Question: What jurisdiction, city, or county is the document associated with?
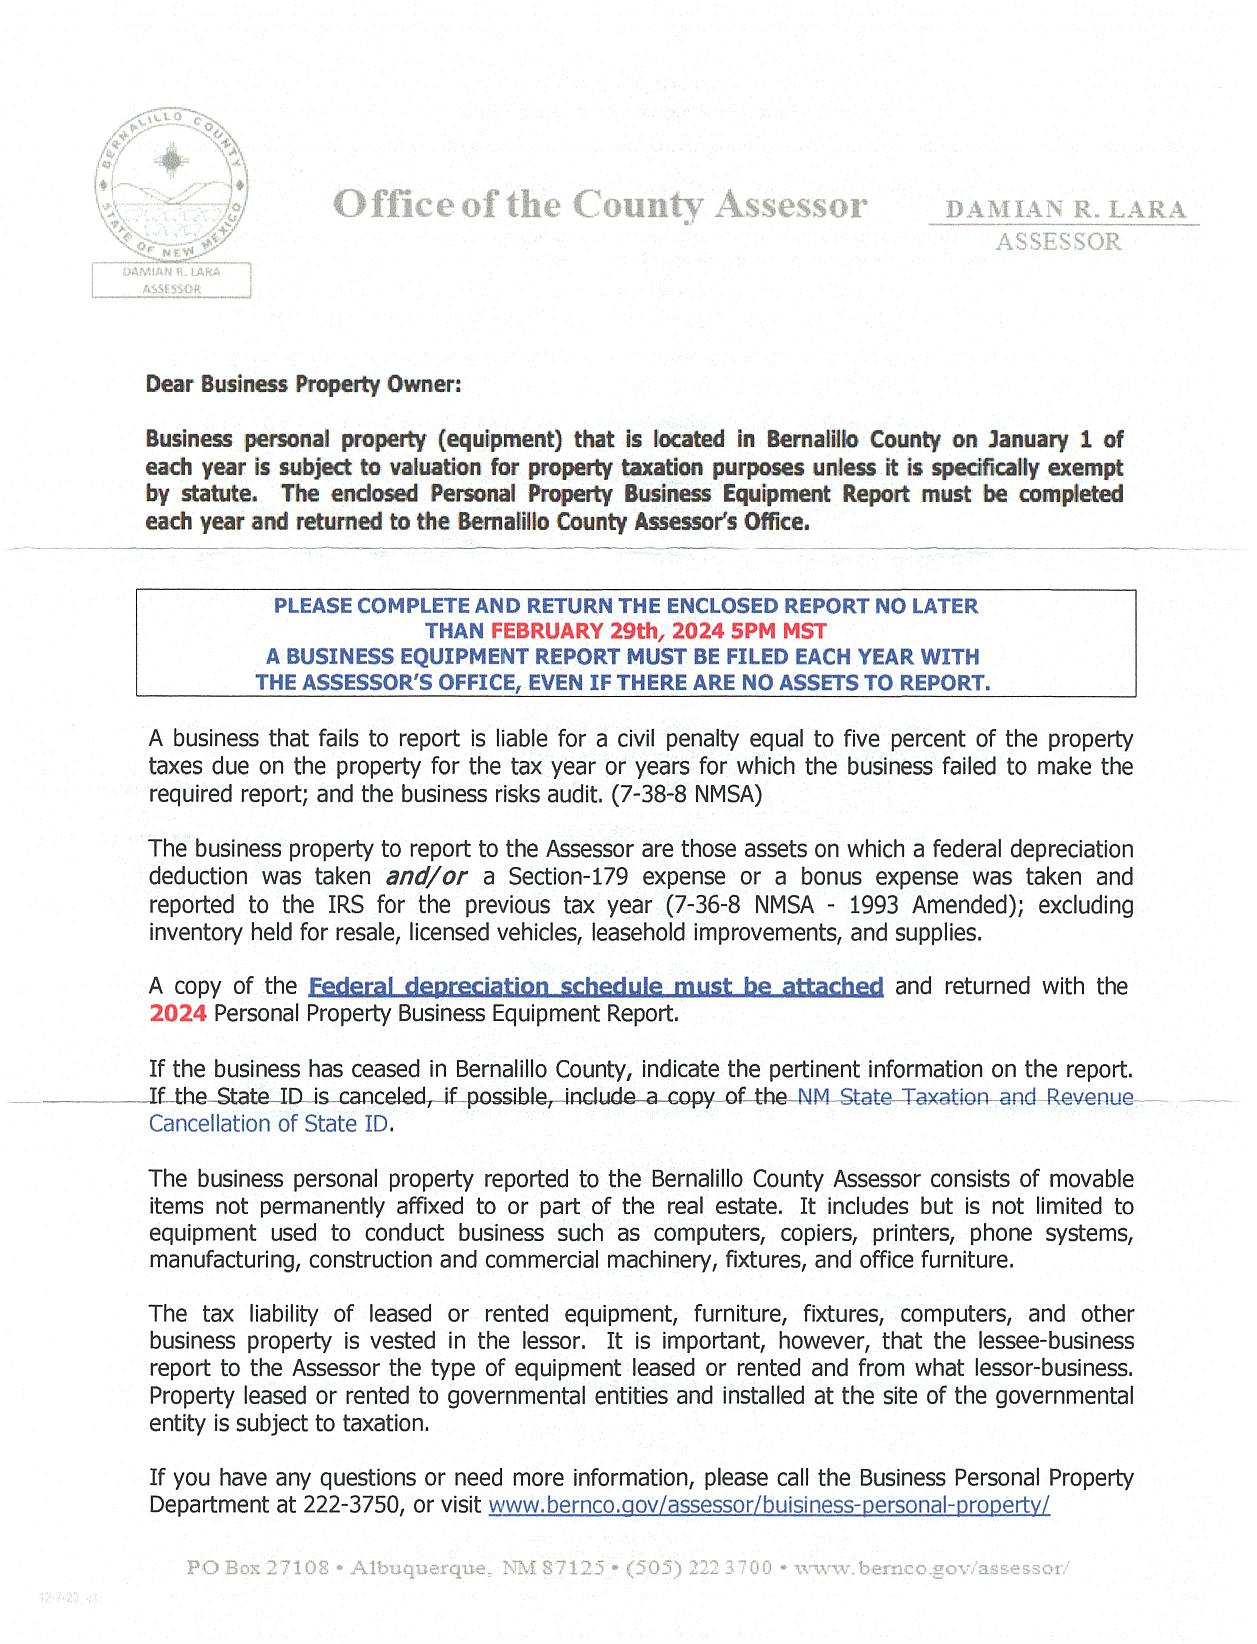
Answer: "Bernalillo County"